Question: What type of tax is indicated in the document, personal property or real estate?
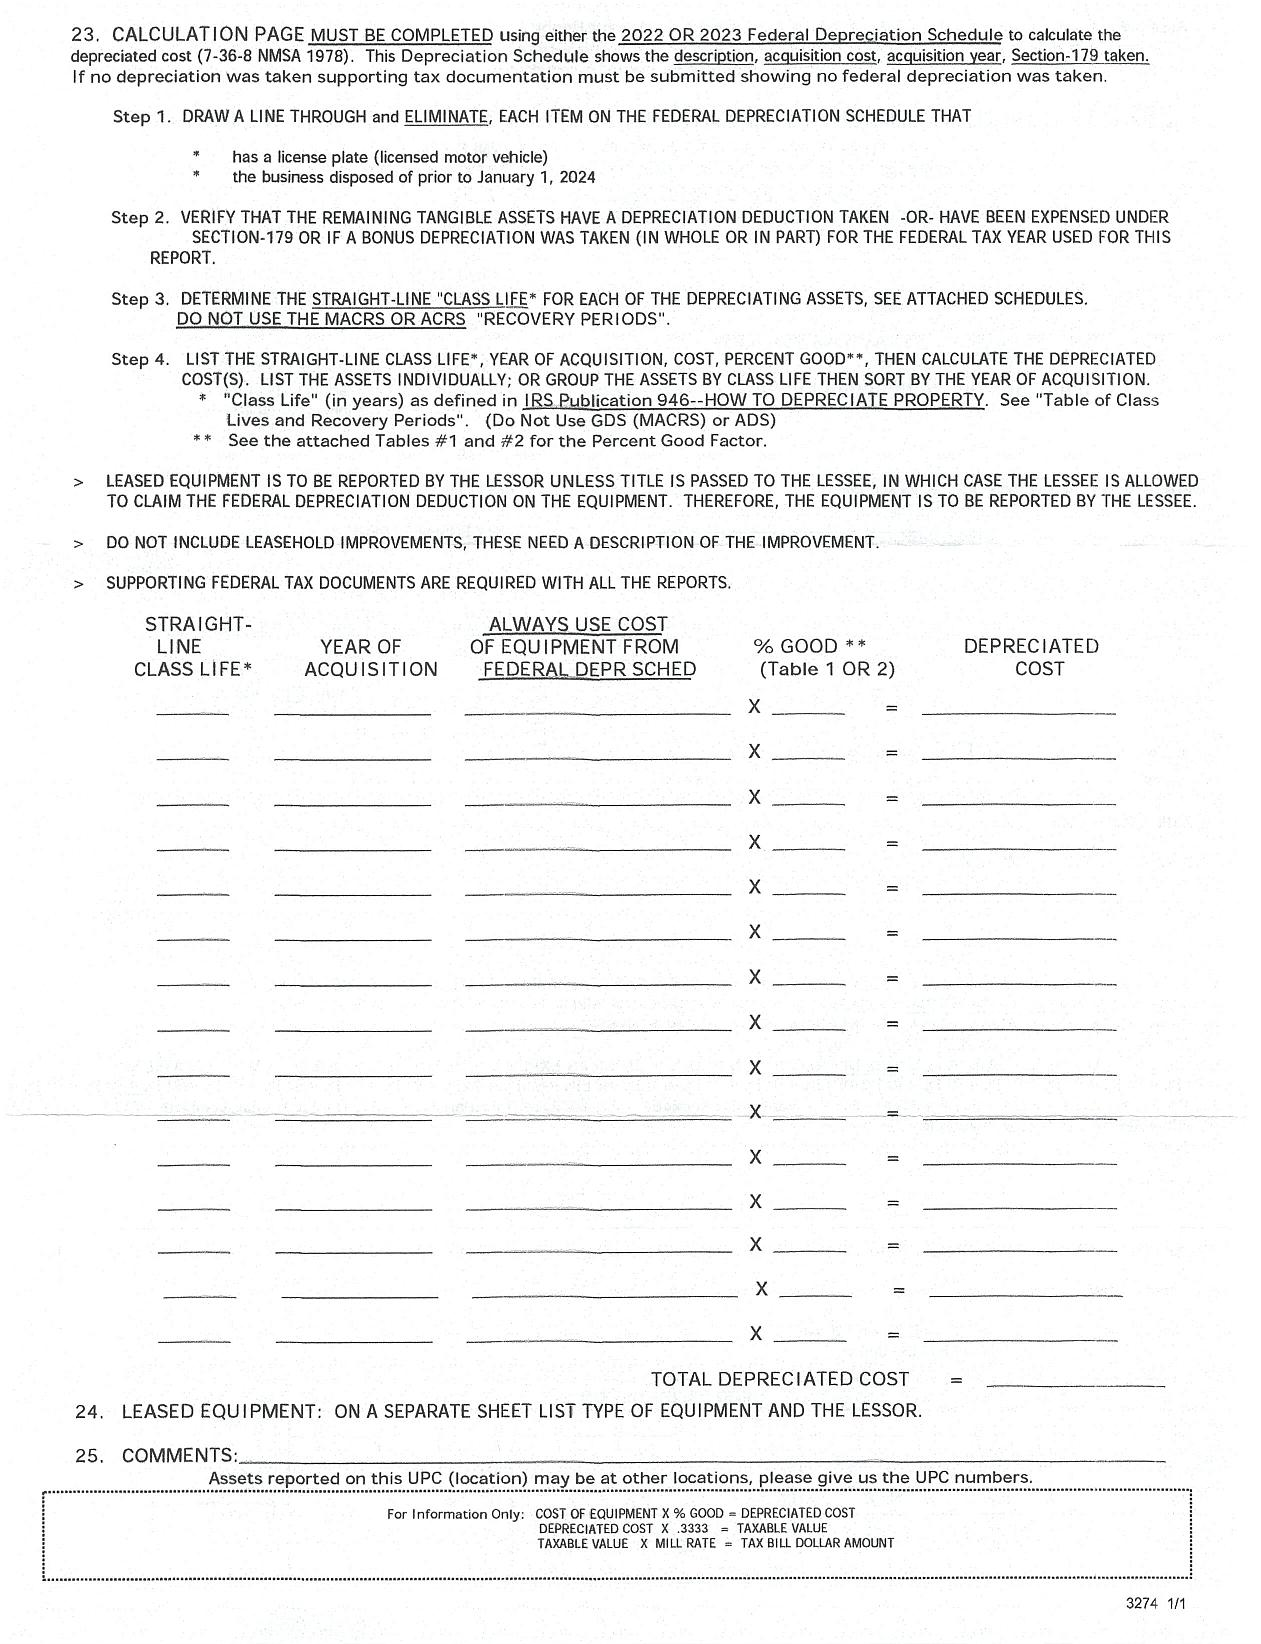
Answer: "Personal Property Tax"